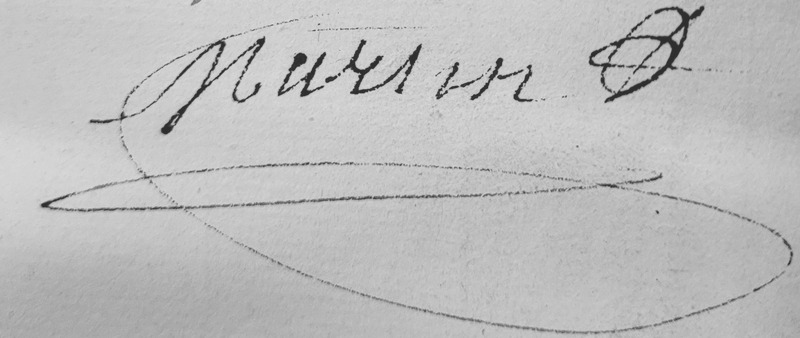
Signature of: joseph magdelaine martin